Question: Which state is mentioned in the document?
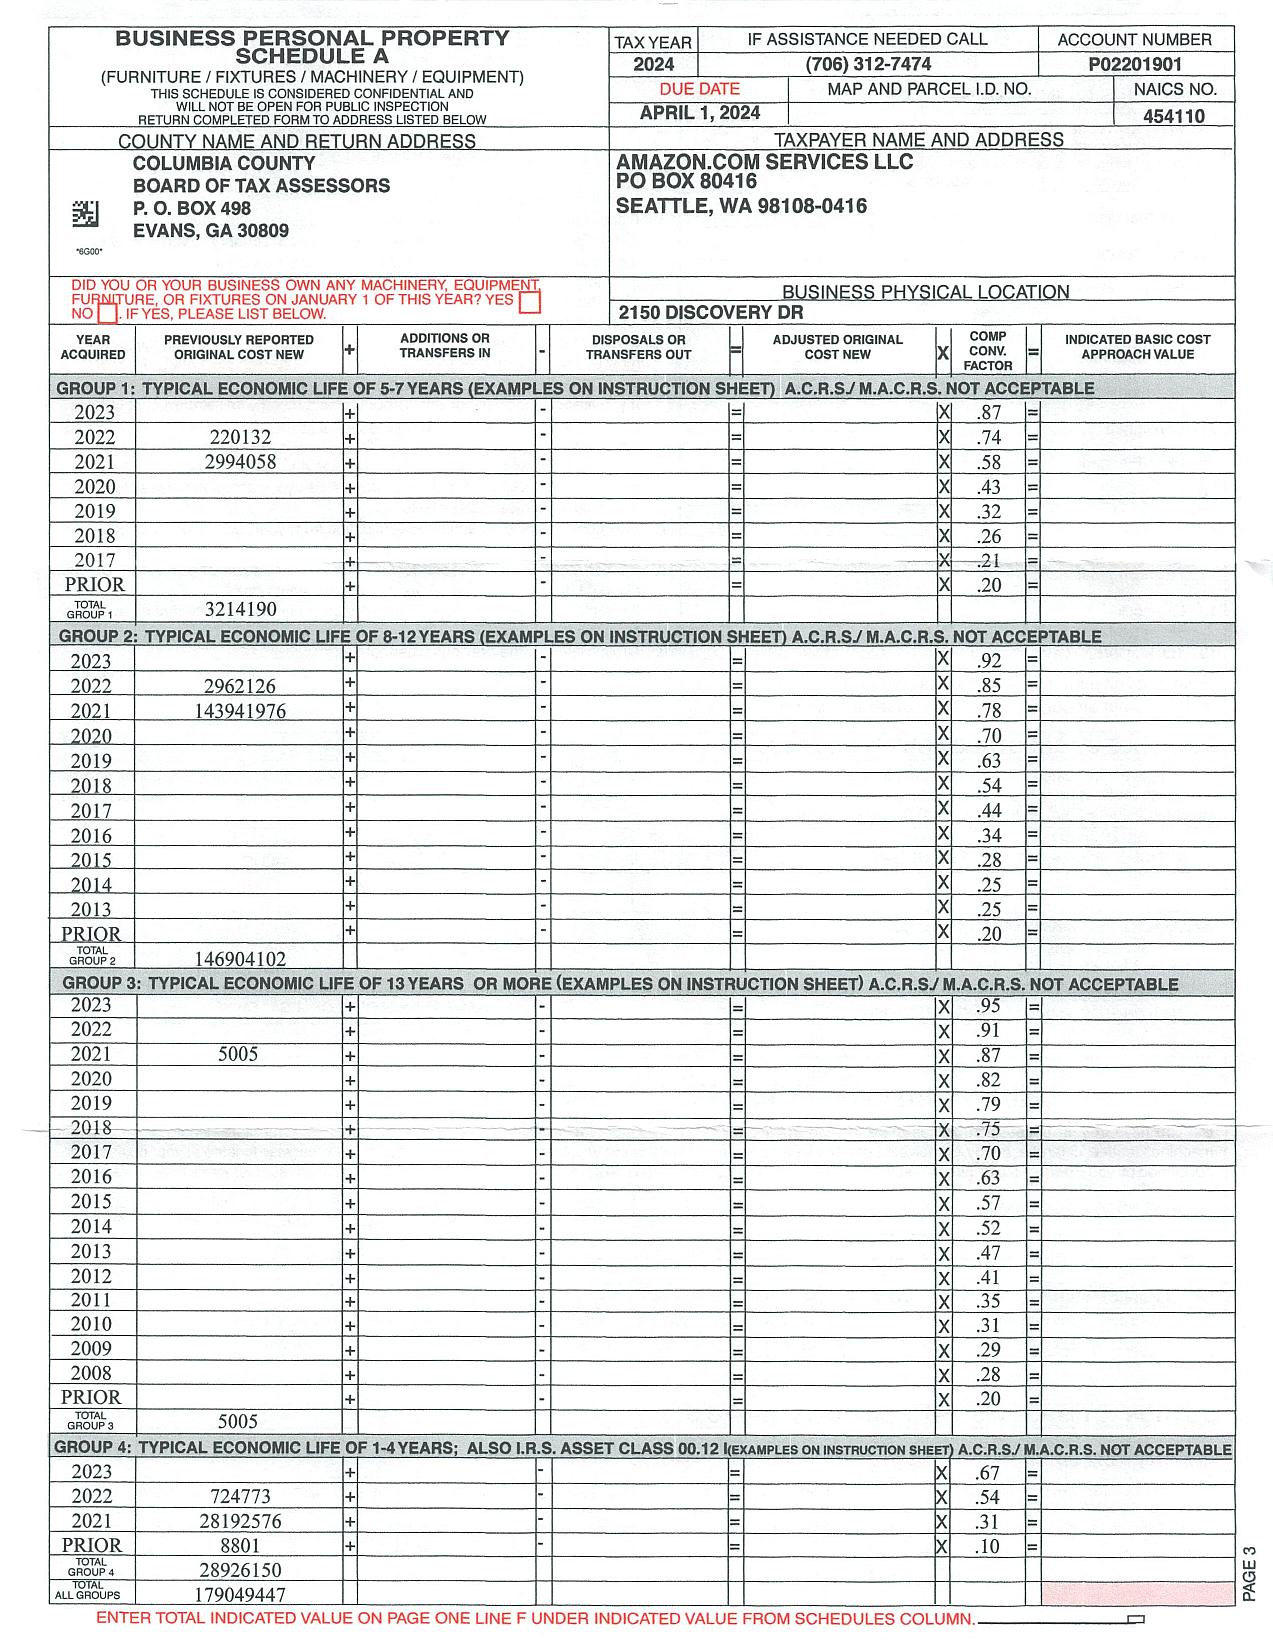
Answer: "GA"